Question: Explain the disease:
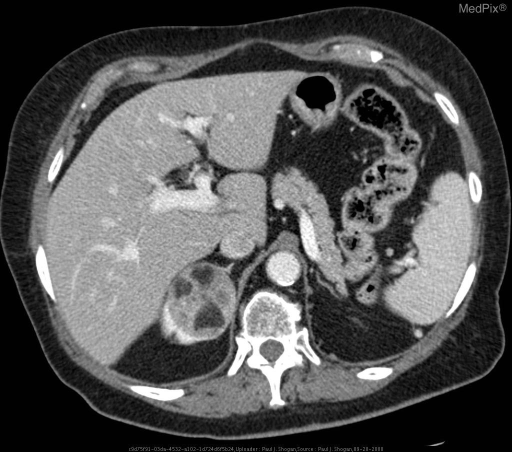
Answer: The disease is discussed as: Angiomyolipoma (AML) is the most common benign renal tumor composed of blood vessels, smooth muscle, and adipose tissue.  AML is identified most frequently in middle-aged women, and may be seen in patients diagnosed with tuberous sclerosis.  In patients without tuberous sclerosis, AML is most often unilateral in location, whereas patients with tuberous sclerosis frequently demonstrate multiple, small, bilateral AMLs.

Patients with AML smaller than 4 cm are generally asymptomatic.  If an AML is found to be larger than 4 cm, the presenting signs or symptoms are typically hematuria and or flank pain, and the tumor is resected secondary to an increased risk of hemorrhage.  Additionally, if the tumor size is 1 cm or larger, thin section CT should be performed to evaluate for the presence of fat.  If fat is not identified on CT, then the diagnosis of Renal Cell Carcinoma should be entertained.  Small, asymptomatic AMLs should be followed for evidence of growth.

•  Ultrasound

Angiomyolipoma (AML) may have a varied acoustic pattern as the amount of adipose tissue, smooth muscle, and blood vessels vary from lesion to lesion.  Generally, AML is a homogenous well defined hyperechoic cortical neoplasm arising from the renal parenchyma, with echogenecity similar to that of the renal sinus.  Occasionally, AML may appear as a hypoechoic focus when smooth muscle, blood vessels, or hemorrhage constitute the majority of the lesion.  Color flow Doppler imaging is helpful in cases of hemorrhagic AML.

Renal Cell Carcinoma (RCC) may also appear hyperechoic on ultrasound.  To distinguish a RCC from an AML, the presence of a peripheral hypoechoic rim surrounding an echogenic solid lesion, as well as demonstrable cystic elements strongly suggests a RCC.  Additionally, RCC typically lacks an acoustic shadow, whereas 20%-30% of AMLs have a varied degree of posterior shadowing.